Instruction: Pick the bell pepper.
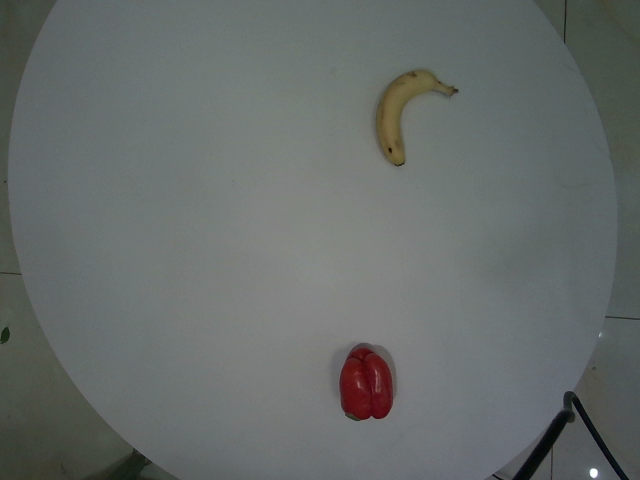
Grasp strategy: vertical